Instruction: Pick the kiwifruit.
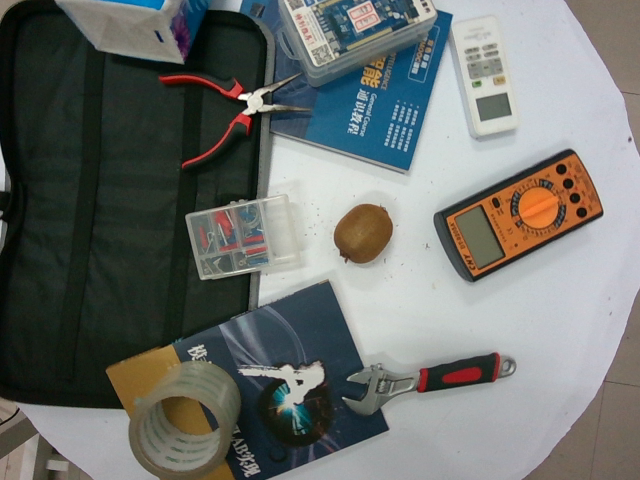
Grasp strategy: vertical